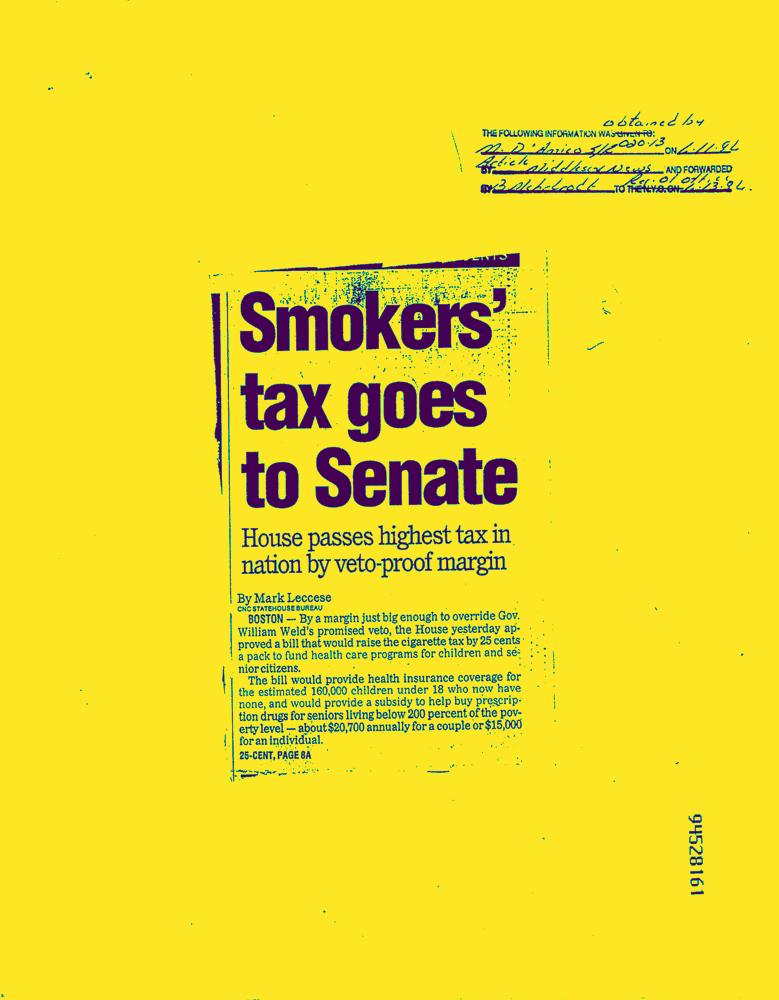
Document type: News-Article